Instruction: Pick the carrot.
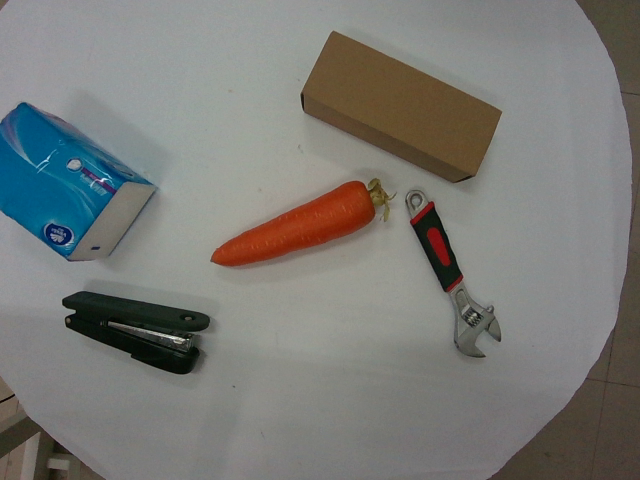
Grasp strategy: vertical